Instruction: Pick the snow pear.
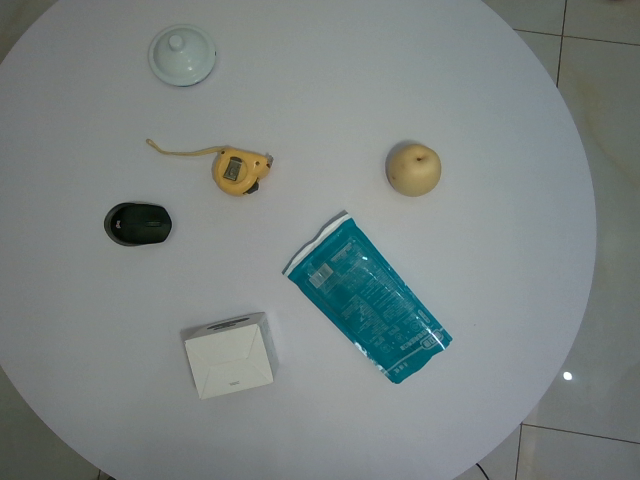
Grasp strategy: vertical